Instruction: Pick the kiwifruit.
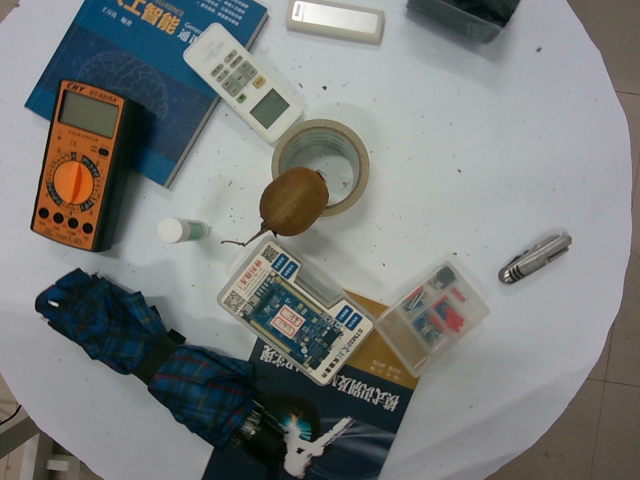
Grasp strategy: vertical